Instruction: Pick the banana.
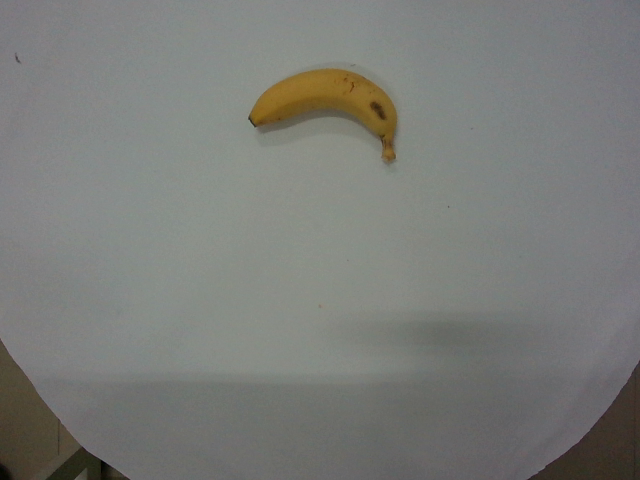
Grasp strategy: vertical